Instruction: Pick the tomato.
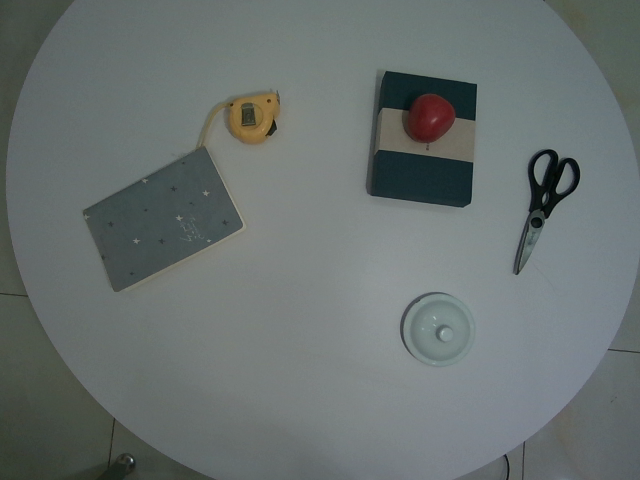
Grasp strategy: vertical